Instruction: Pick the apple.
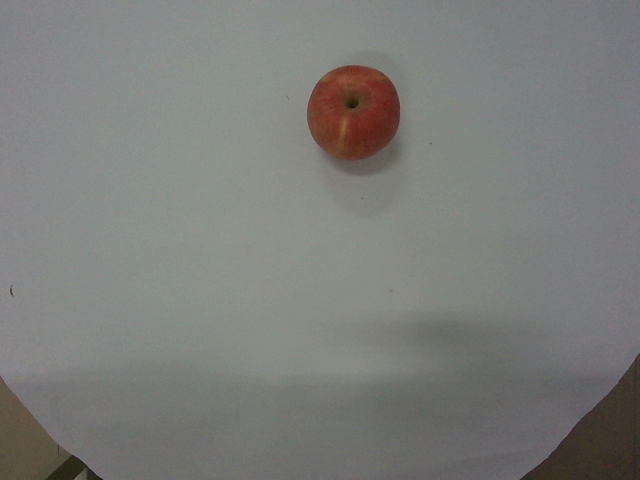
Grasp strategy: vertical